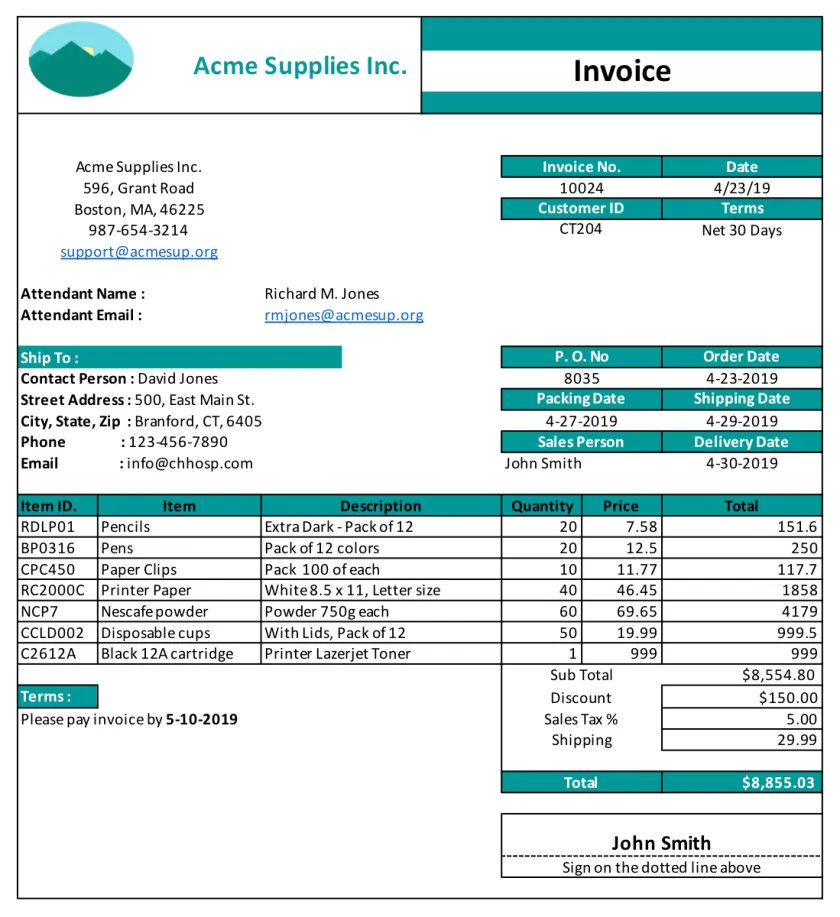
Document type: Invoice